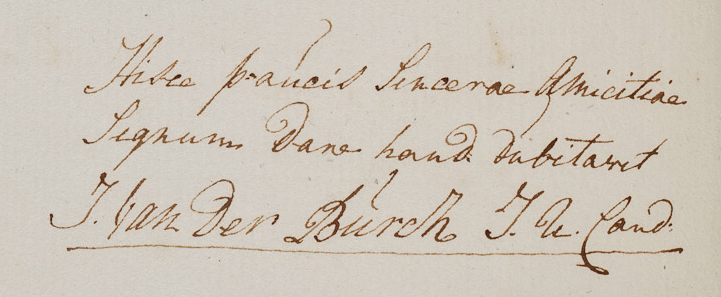
Signature of: jacobus van der burch